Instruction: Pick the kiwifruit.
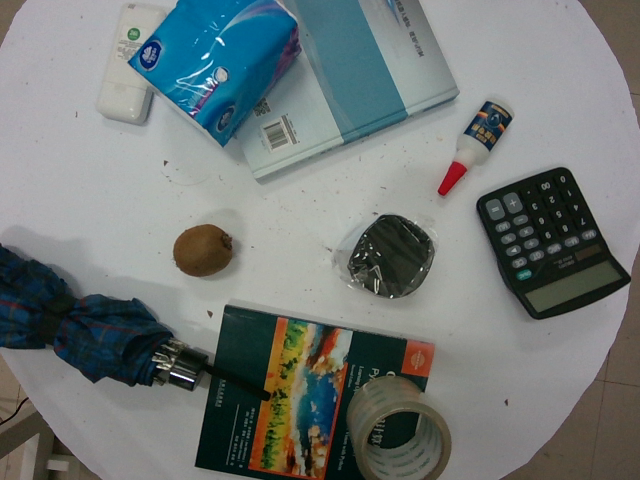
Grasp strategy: vertical